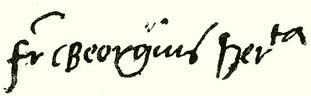
Signature of: george martinuzzi